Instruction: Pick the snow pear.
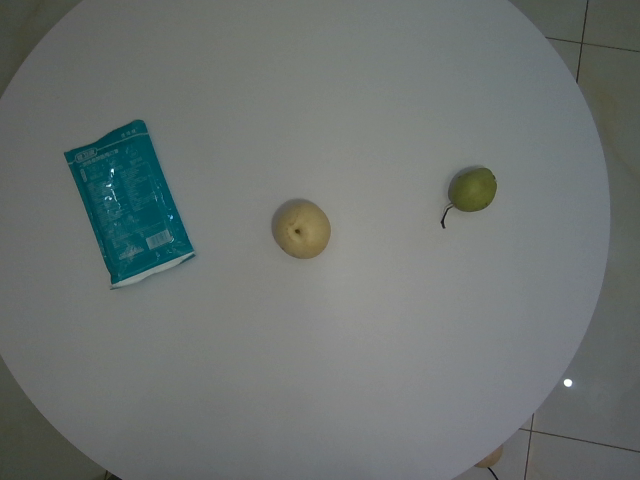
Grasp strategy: vertical